Question: What appears to be the issue?
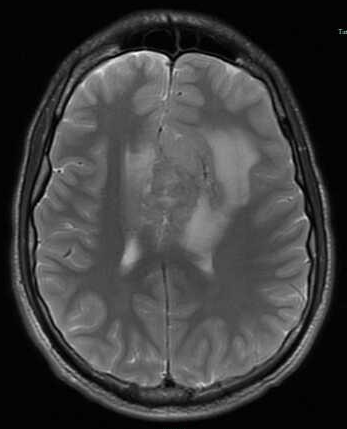
Answer: The findings suggest Large homogeneously enhancing lesion based in the dura of the falx, and pressing on the anterior cerebral hemisphere.  There is rightward mass effect on the falx as well as inferior displacement of the body of the corpus callosum with partial effacement of the third ventricle.  The mass looks extraaxial, but has intraaxial vasogengenic edema in frontal lobes surrounding the mass.. Large homogeneously enhancing lesion based in the dura of the falx, and pressing on the anterior cerebral hemisphere.  There is rightward mass effect on the falx as well as inferior displacement of the body of the corpus callosum with partial effacement of the third ventricle.  The mass looks extraaxial, but has intraaxial vasogengenic edema in frontal lobes surrounding the mass.. The patient might have a history of 21 y.o. man with a new onset seizure and severe headaches..